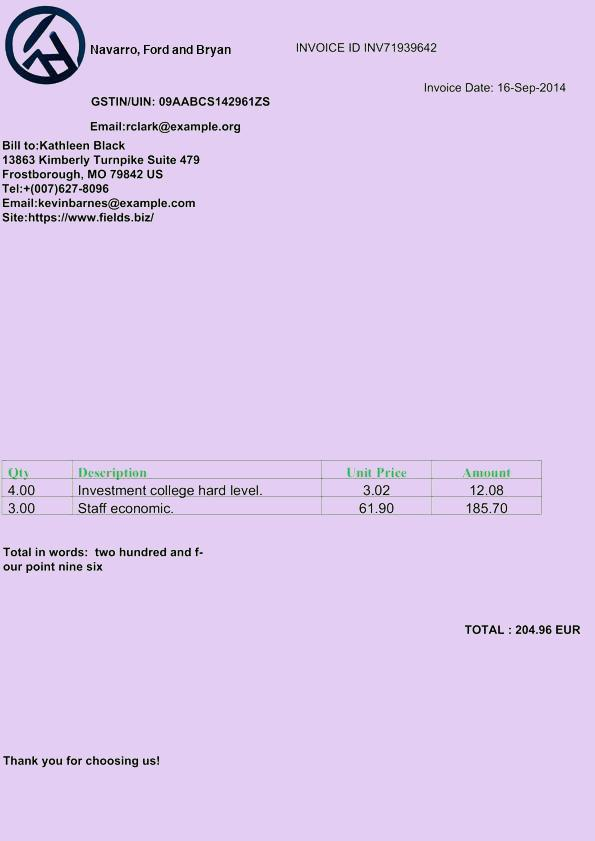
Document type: Invoice